Question: What do the imaging results show?
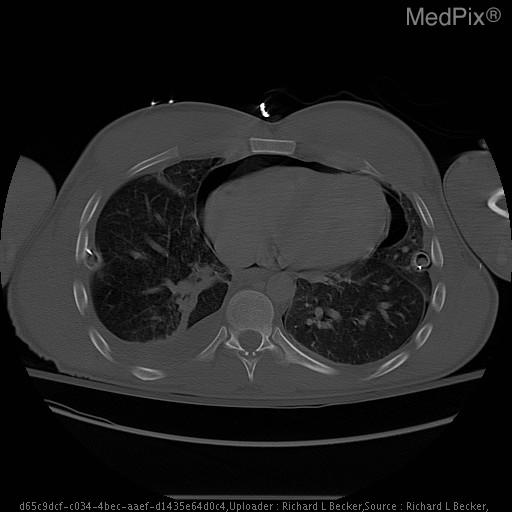
Answer: The imaging shows Thin rim of lucency surrounding the cardiac shadow. Previous Chest CT showed a small amount of pericardial air at the apex. Subsequent CT images.